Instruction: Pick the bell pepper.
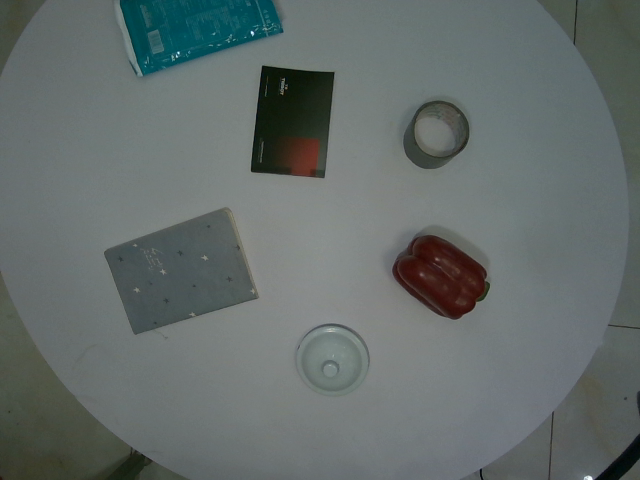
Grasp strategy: vertical